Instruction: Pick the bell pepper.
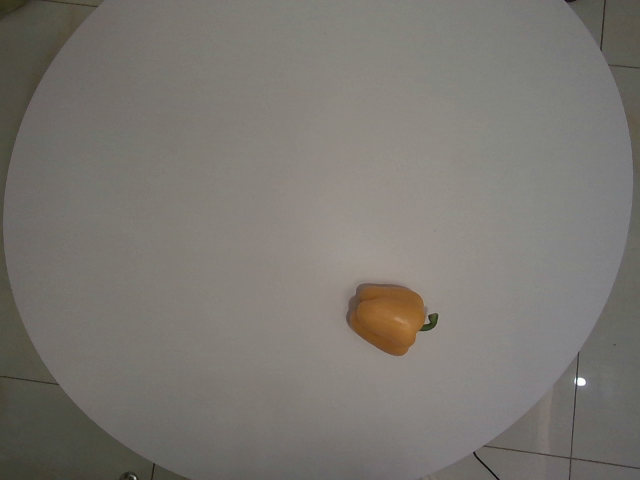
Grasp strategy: vertical